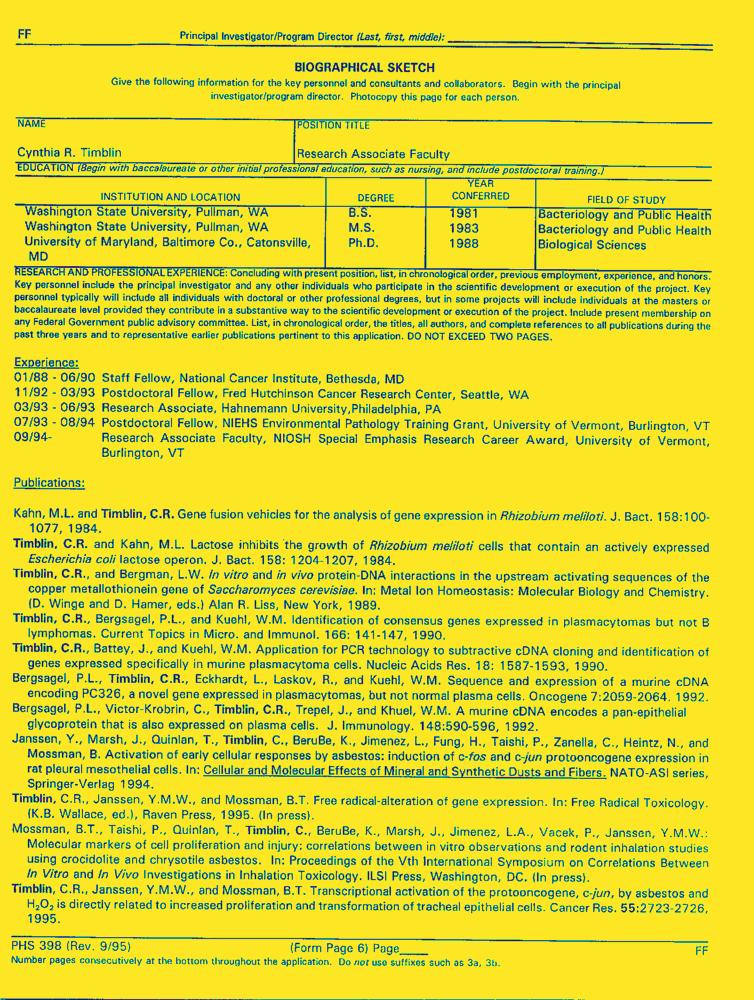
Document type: Resume-Doc